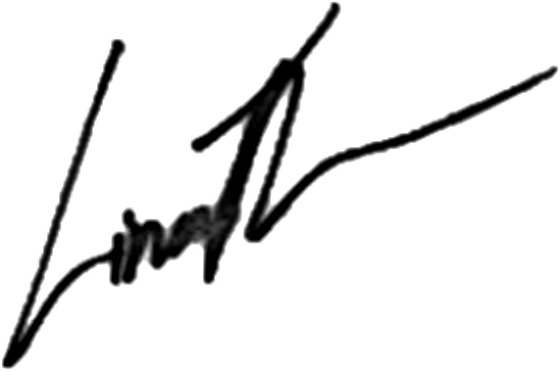
Signature of: linn thomas